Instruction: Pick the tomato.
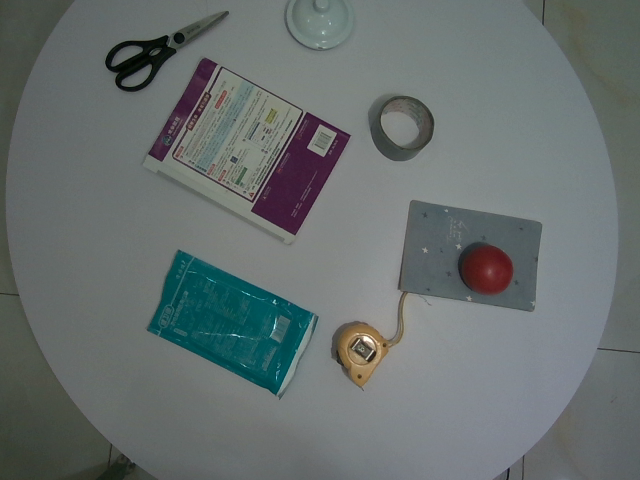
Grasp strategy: vertical